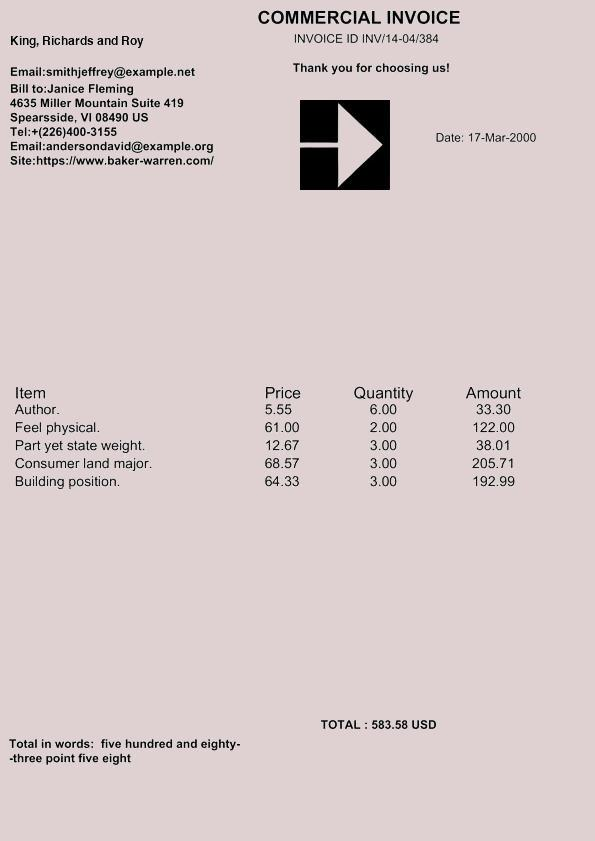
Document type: Invoice